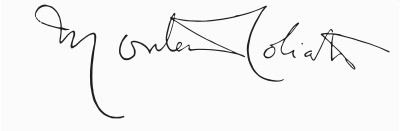
Signature of: monteiro lobato